Question: How does the patient history play a role?
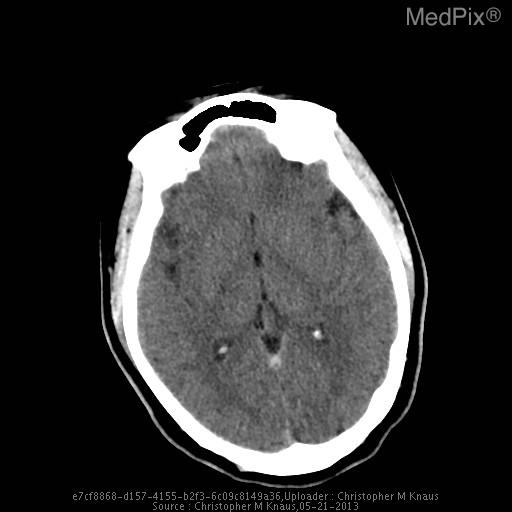
Answer: The patient's history of 17 yo girl presents with left sided facial weakness and numbness and the worst headache of her life that is rated 10/10.  The headache has been progressive for about 24 hours.  She has a history of migraine, but the patient states that her current headache does not feel like her typical migraine headache. is key in understanding the case.